Question: What is the potential diagnosis?
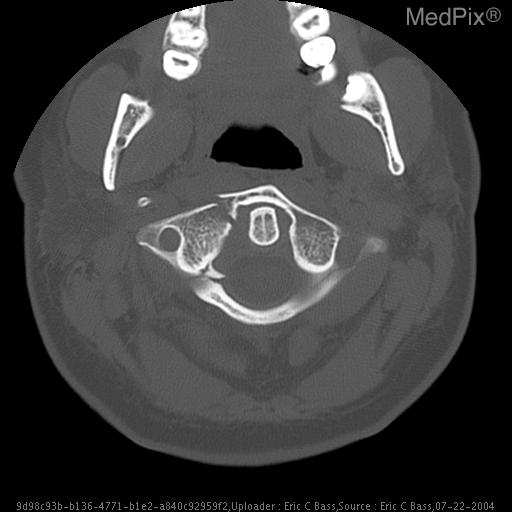
Answer: The possible diagnosis includes Fracture.